Question: What are the imaging findings?
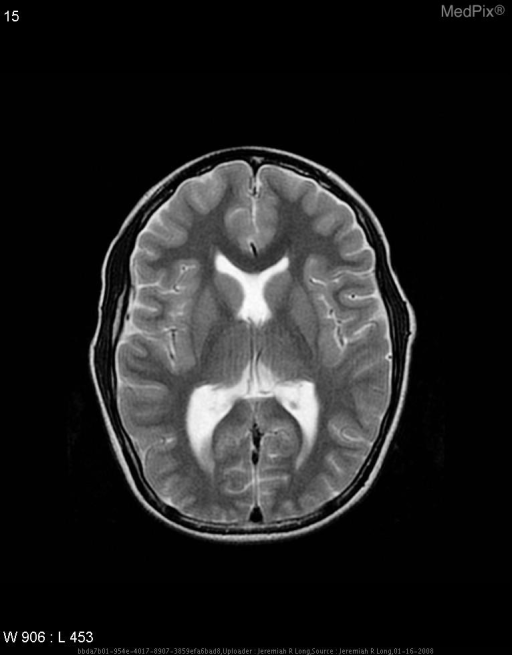
Answer: The imaging shows An axial T2 image through the mid brain demonstrates absence of the septum pellucidum.  Coronal T2 images also demonstrate absence of the septum pellucidum as well as hypoplasia of the optic tracts, chiasm and optic nerves. No other abnormalities were present. Axial T2 image through the mid brain demonstrates absence of the septum pellucidum. Coronal T2 images again demonstrate absence of the septum pellucidum as well as hypoplasia of the optic tracts, chiasm and nerves..